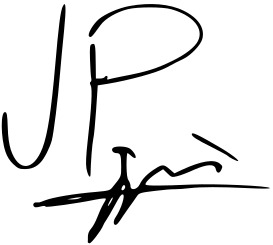
Signature of: q5241269